Question: How is the property described in the document?
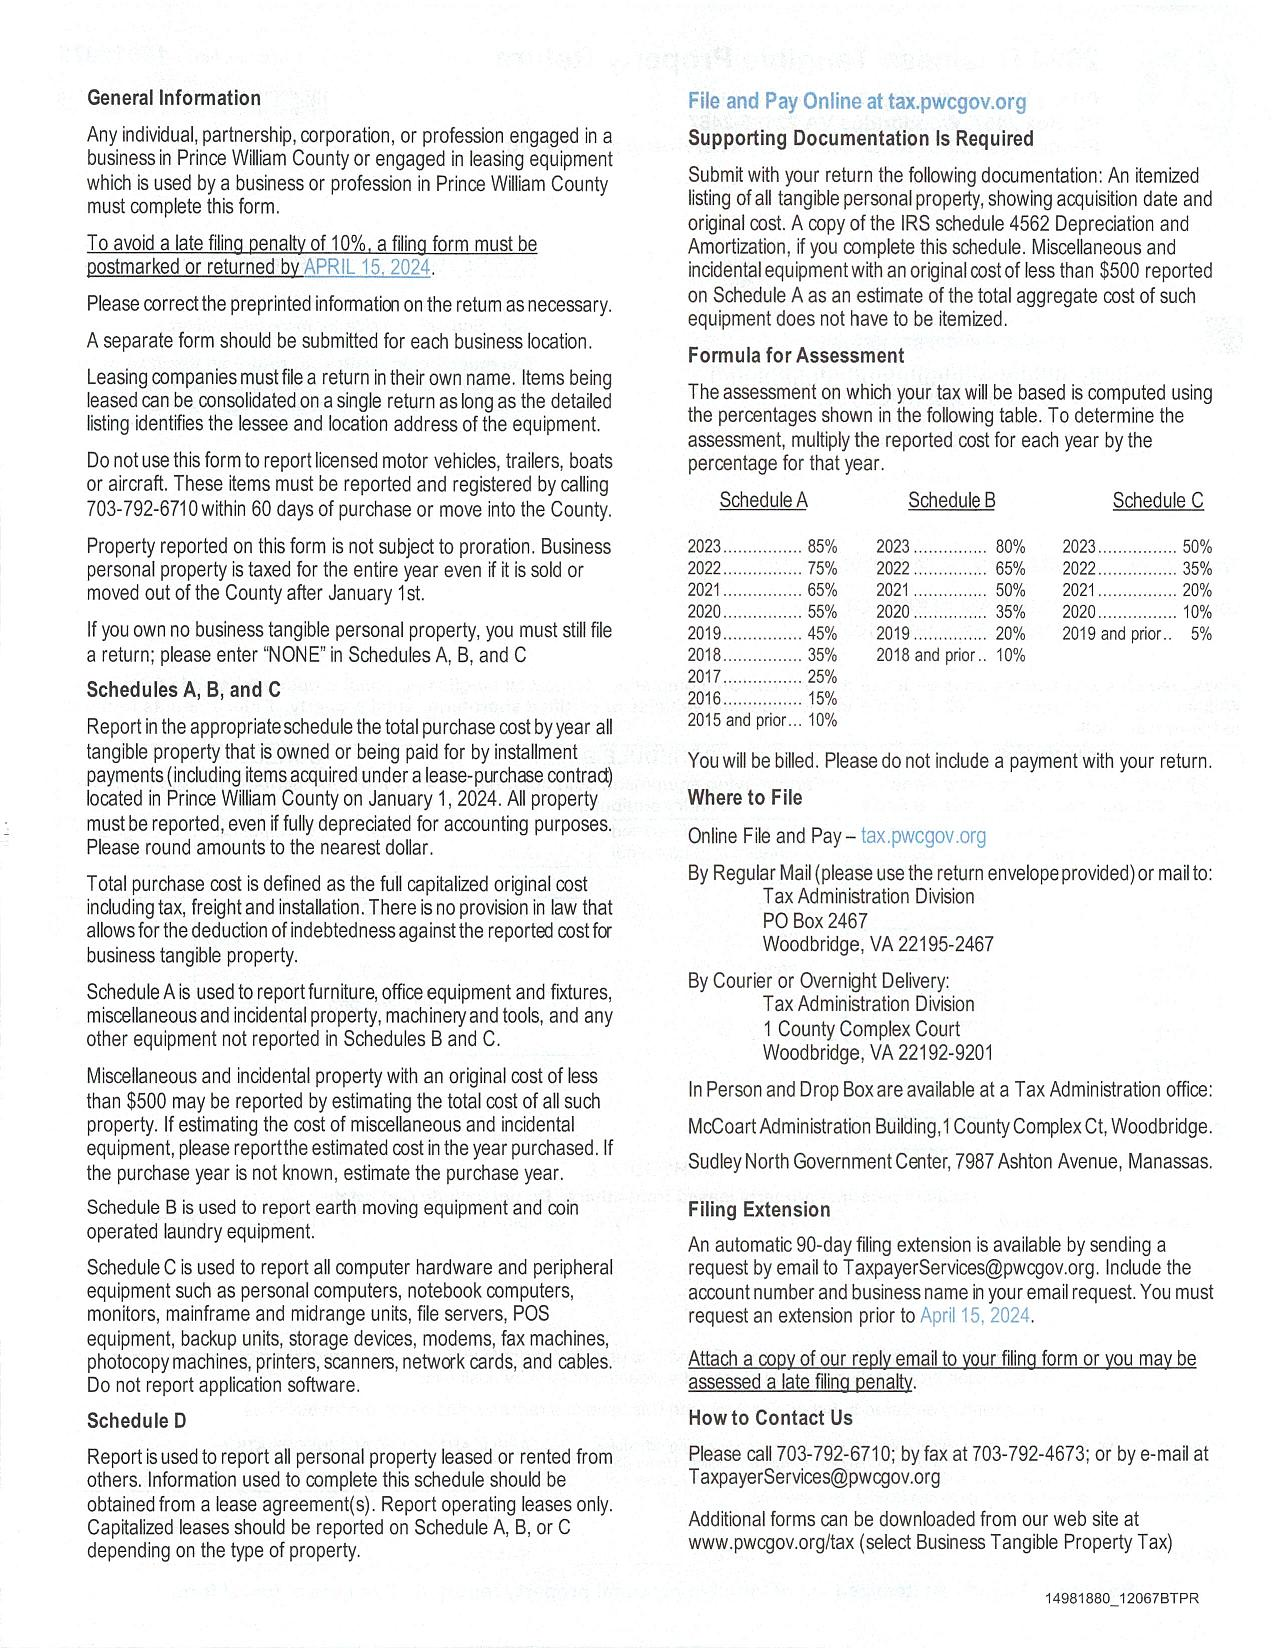
Answer: "Tangible personal property"